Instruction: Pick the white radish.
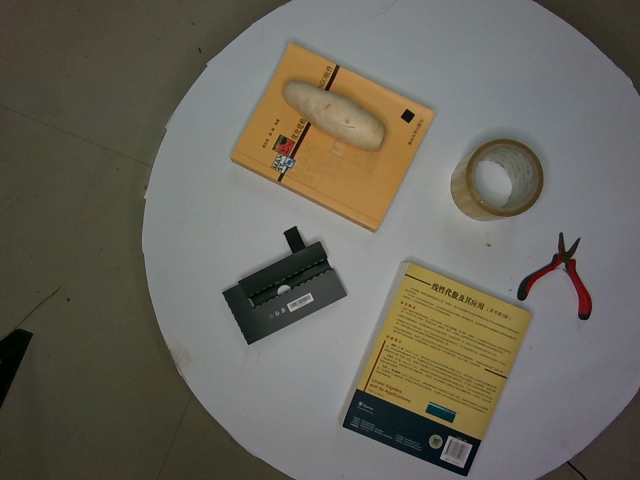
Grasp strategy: vertical